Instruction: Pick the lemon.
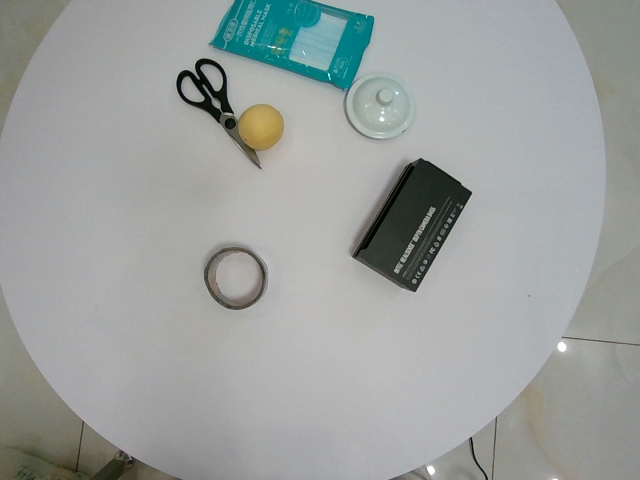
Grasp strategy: vertical